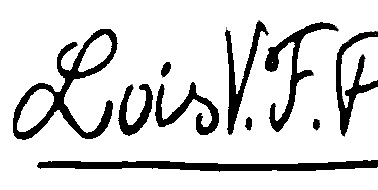
Signature of: luís pimentel